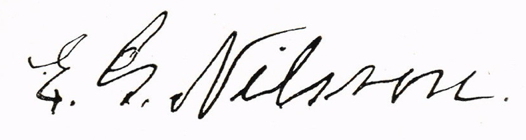
Signature of: gustaf nilsson i vibberbo